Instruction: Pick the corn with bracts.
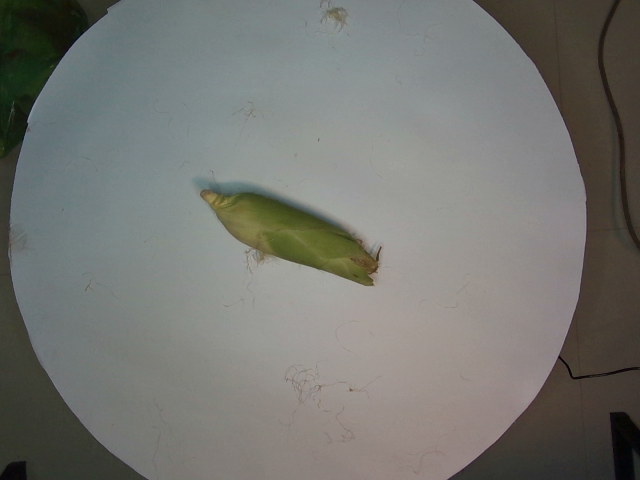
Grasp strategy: vertical